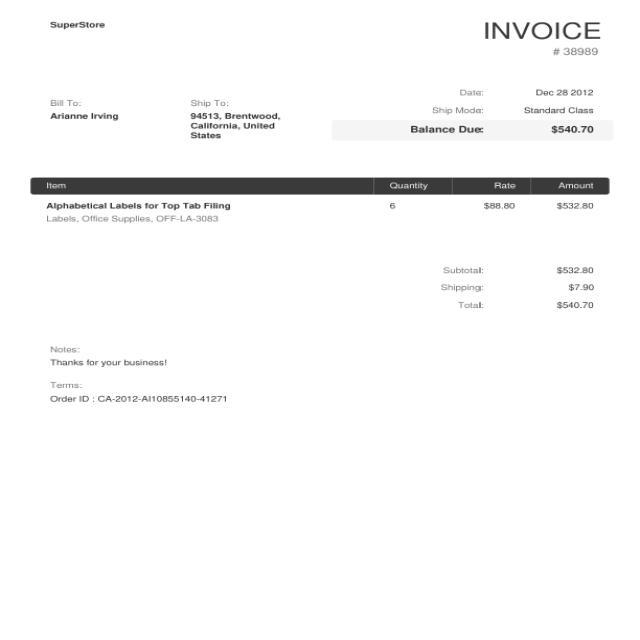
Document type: Invoice